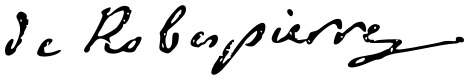
Signature of: maximilien robespierre